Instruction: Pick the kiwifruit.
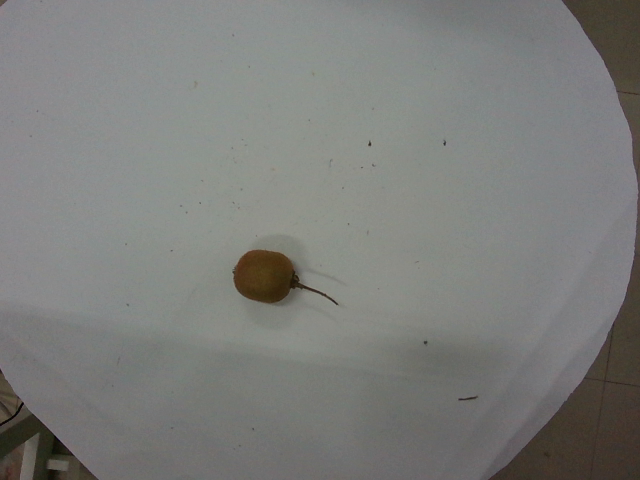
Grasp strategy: vertical